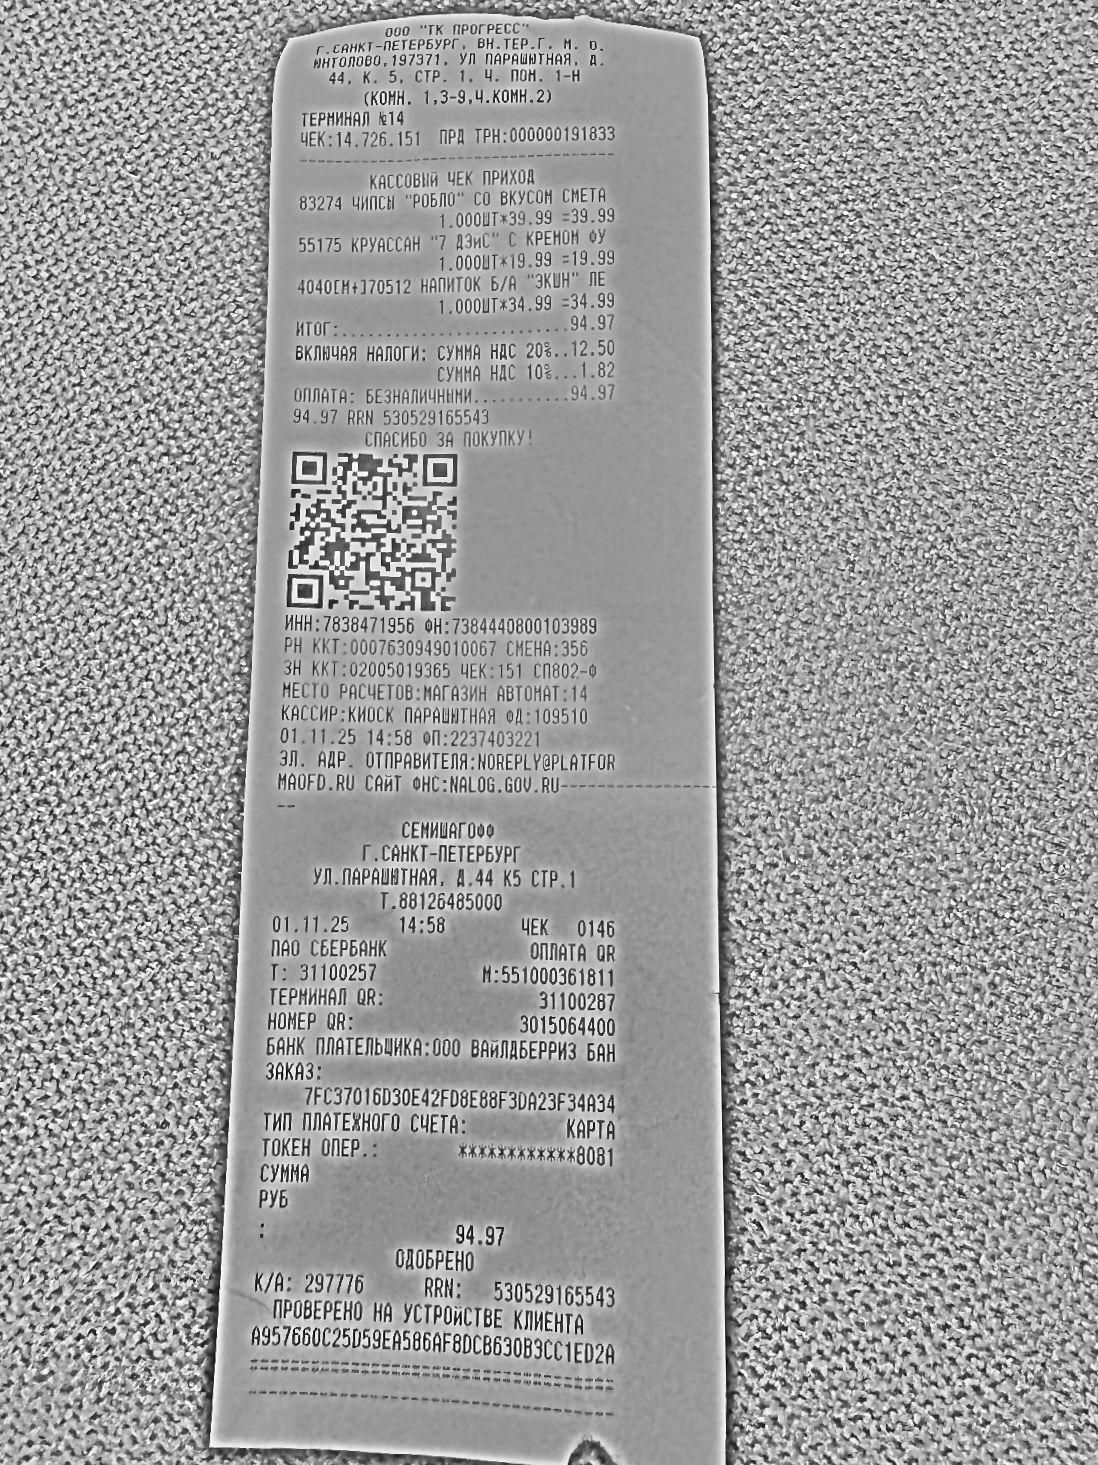
Продавец: ООО "ТК ПРОГРЕСС"
ИНН: 7838471956
Дата: 01.11.25
Товары: 83274 ЧИПСЫ "РОБЛО" СО ВКУСОМ СМЕТА; 55175 КРУАССАН "7 ДЭиС" С КРЕМОМ ФУ; 4040[М+]70512 НАПИТОК Б/А "ЭКШН" ЛЕ
Количество: 1.000; 1.000; 1.000
Цена: 39.99; 19.99; 34.99
Сумма: 39.99; 19.99; 34.99
Итого: 94.97